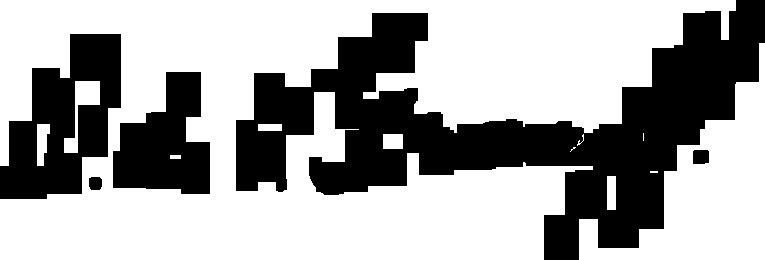
Signature of: david graaff